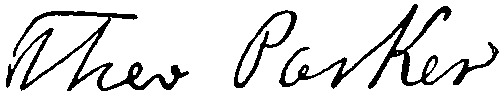
Signature of: theodore parker